Question: Explain the disease:
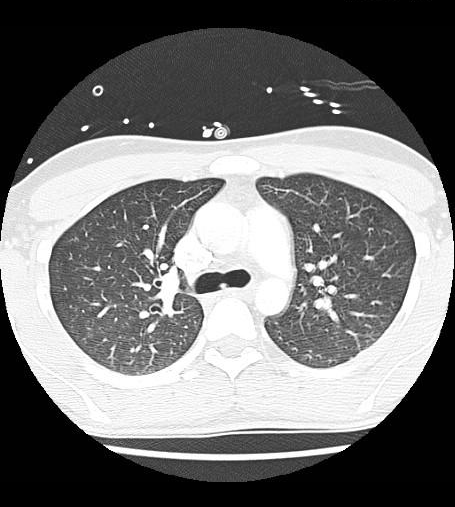
Answer: The disease is discussed as: At least in our institutional experience, CT pulmonary angiography has effectively replaced the V/Q scan and conventional catheter pulmonary angiography as the modality of choice for diagnosing pulmonary embolism.  Probably one of the greatest advantage of CTPA is the ability to show other disease processes which can explain the patient's clinical symptoms.

In this case, the large mucus plug was the cause of the patient's dyspnea and hypoxia.  Mucus plug can be a potential cause of a false positive study as well.  The mucus plug surrounded by the bronchial wall, which can enhance due to inflammation, can definitely mimic an acute pulmonary embolism.  The key to diagnosing a mucus plug is to see the abnormality tracking within the airway, rather than the pulmonary artery.